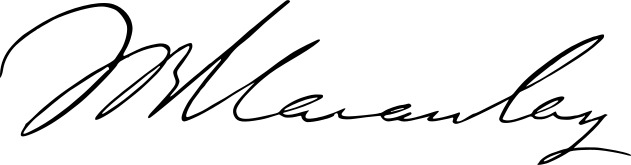
Signature of: thomas babington macaulay 1st baron macaulay